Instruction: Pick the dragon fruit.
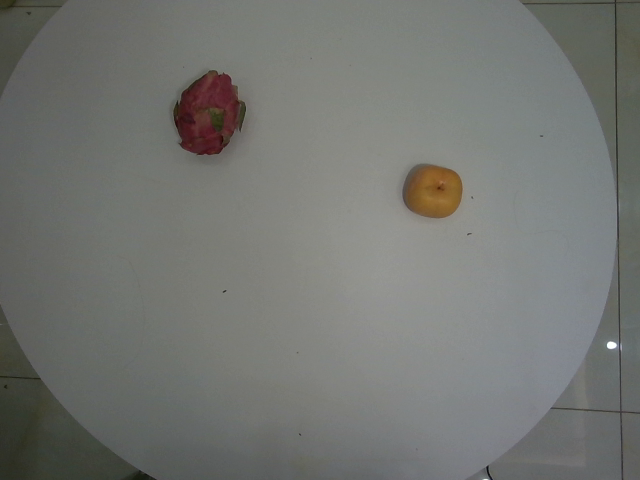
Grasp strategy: vertical